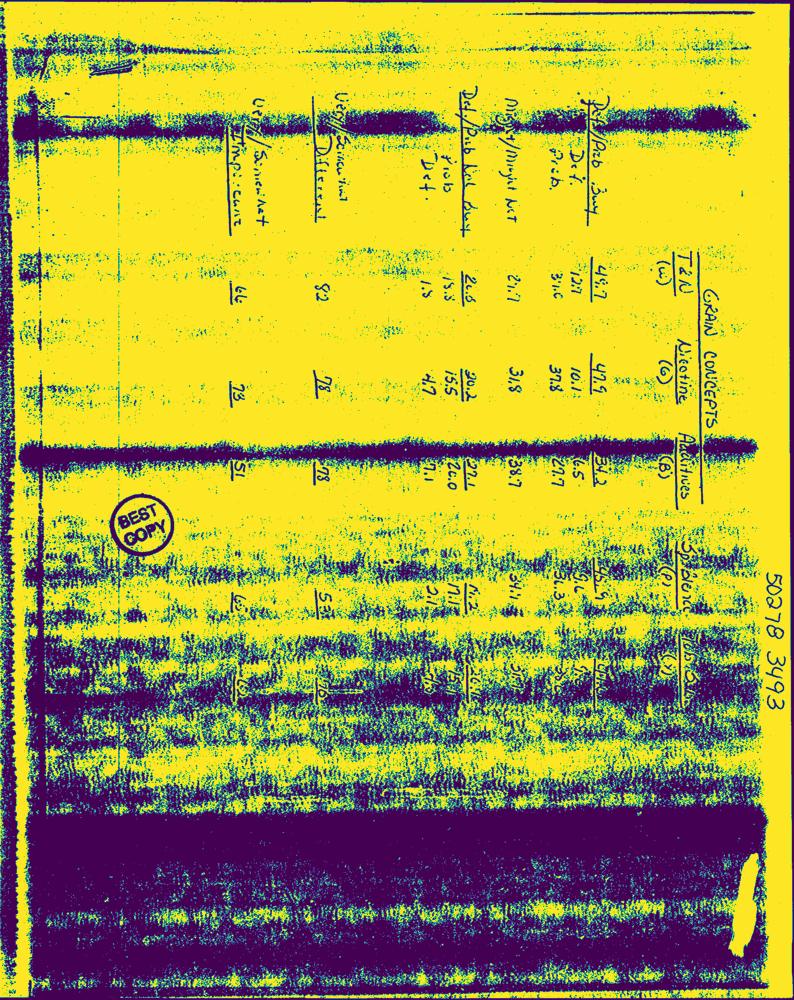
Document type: Hand-Written